Question: What is the assessed value of the property as noted in the document?
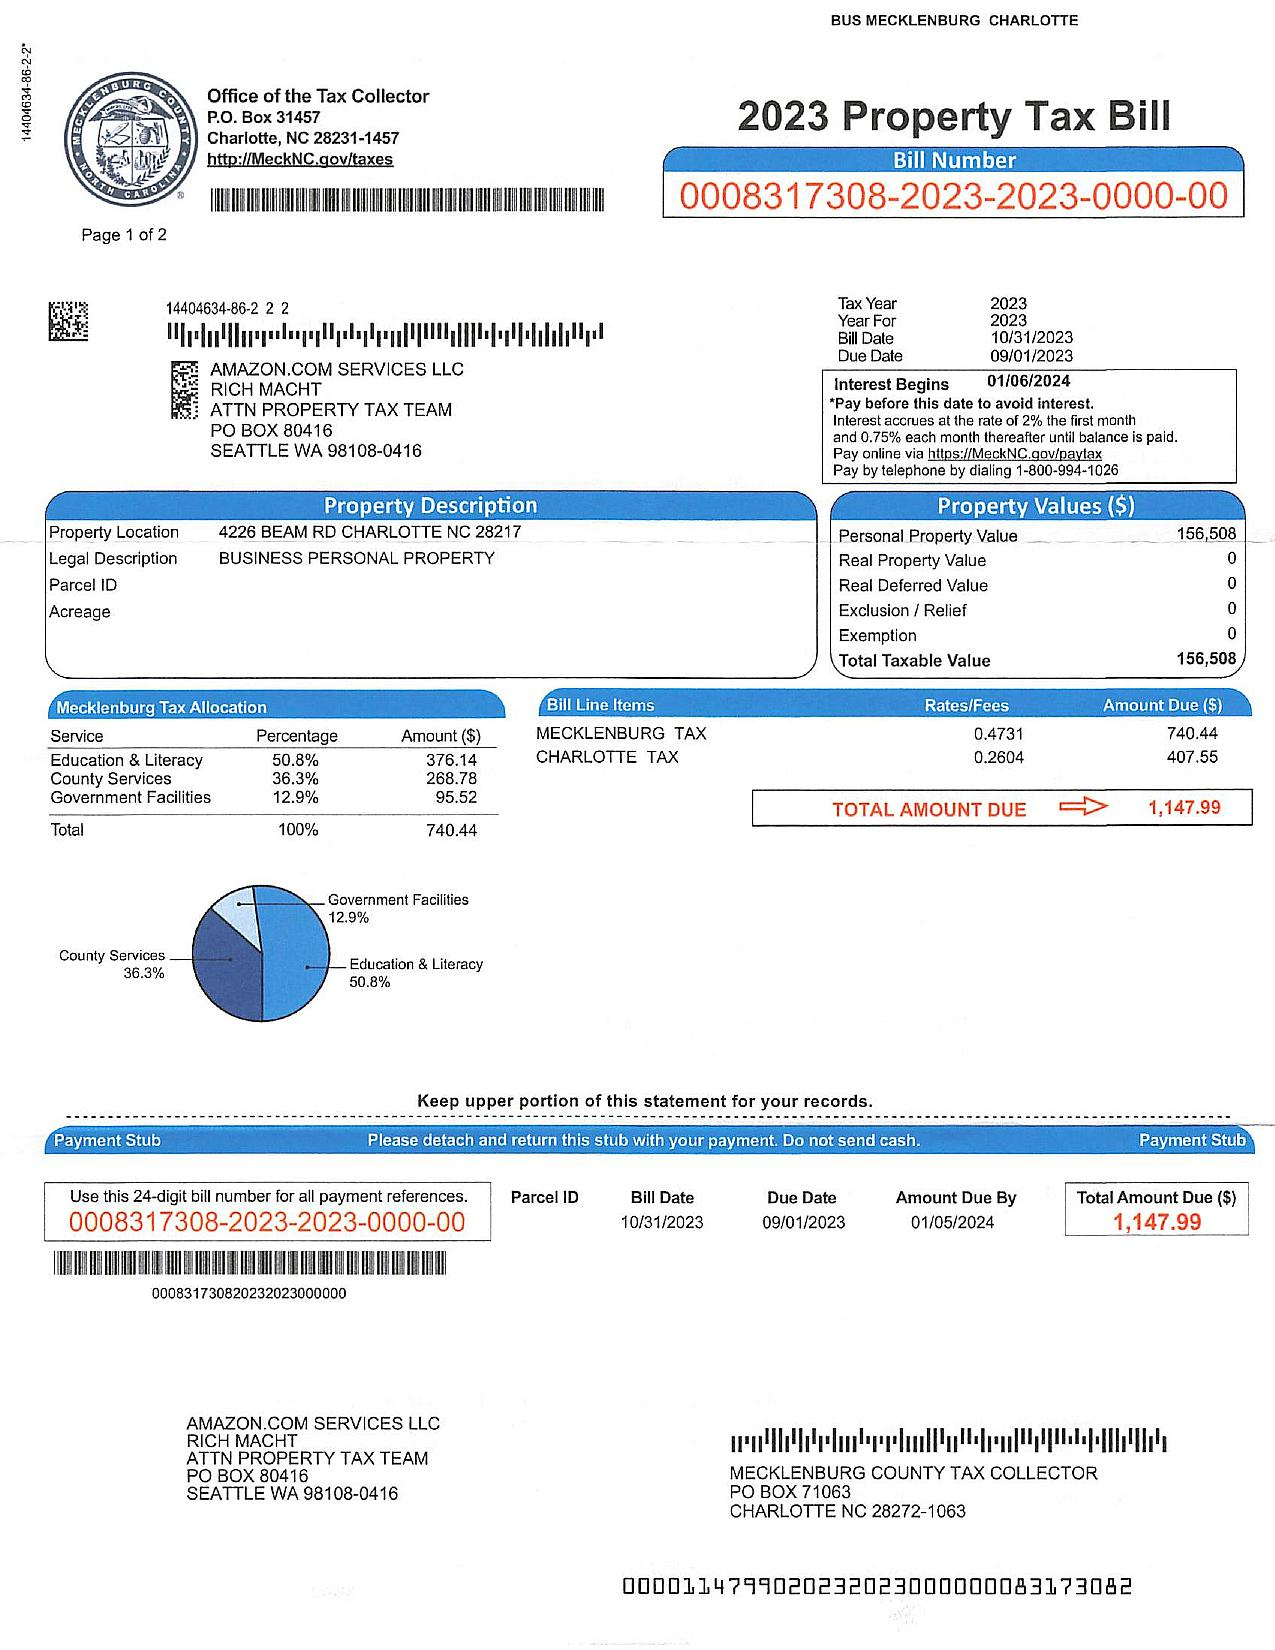
Answer: "156,508"